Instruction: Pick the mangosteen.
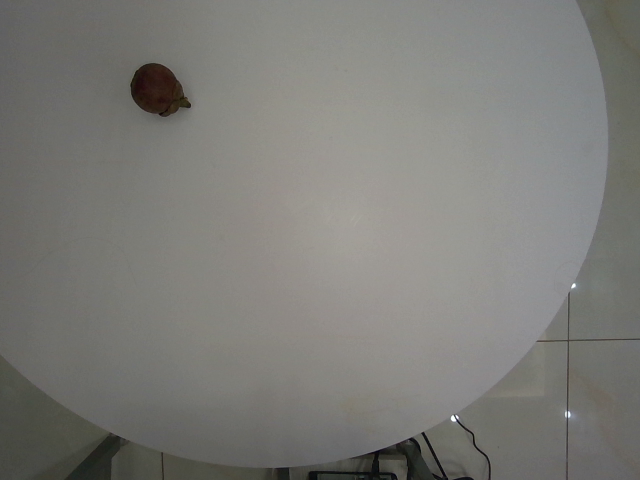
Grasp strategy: vertical